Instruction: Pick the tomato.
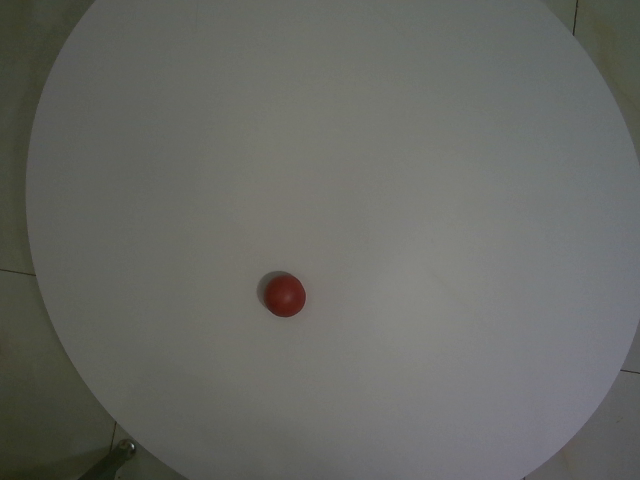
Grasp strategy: vertical